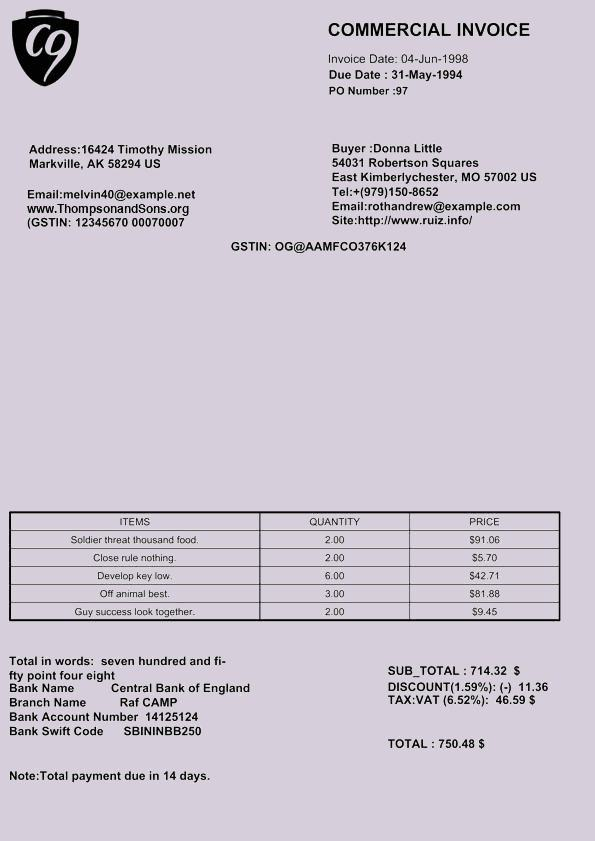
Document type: Invoice